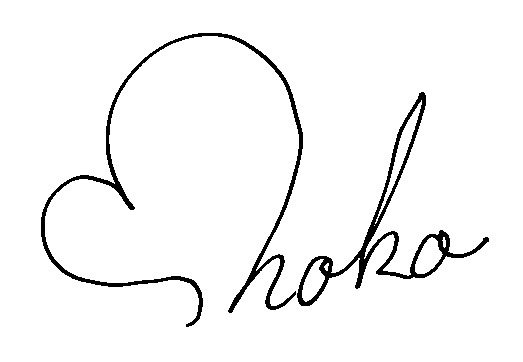
Signature of: shōko takahashi